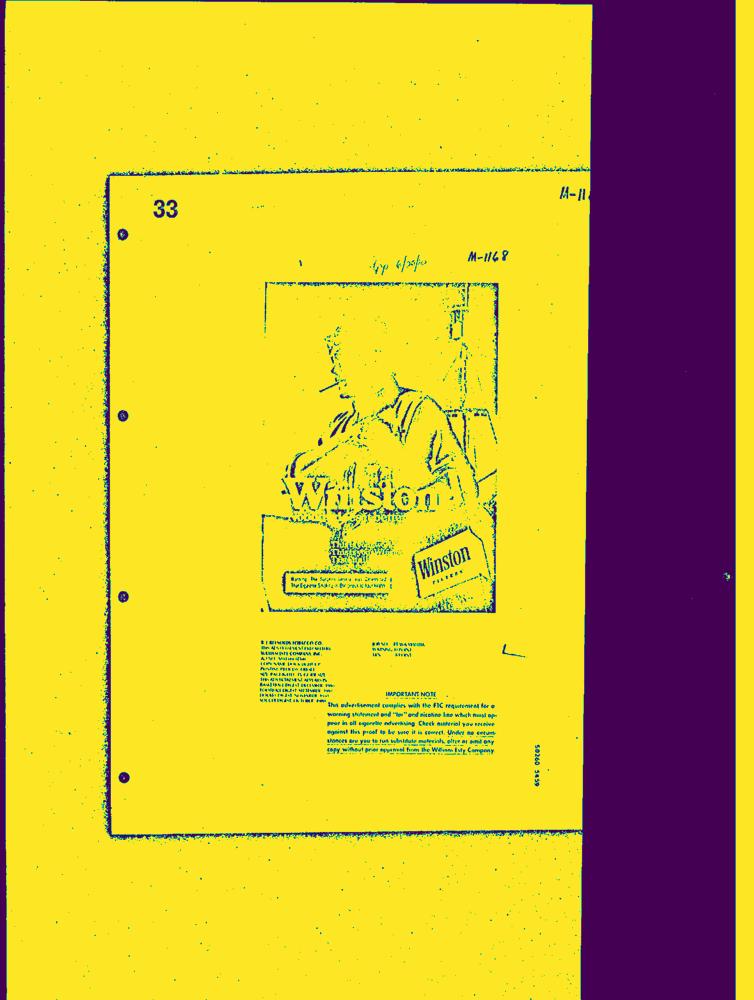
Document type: AD